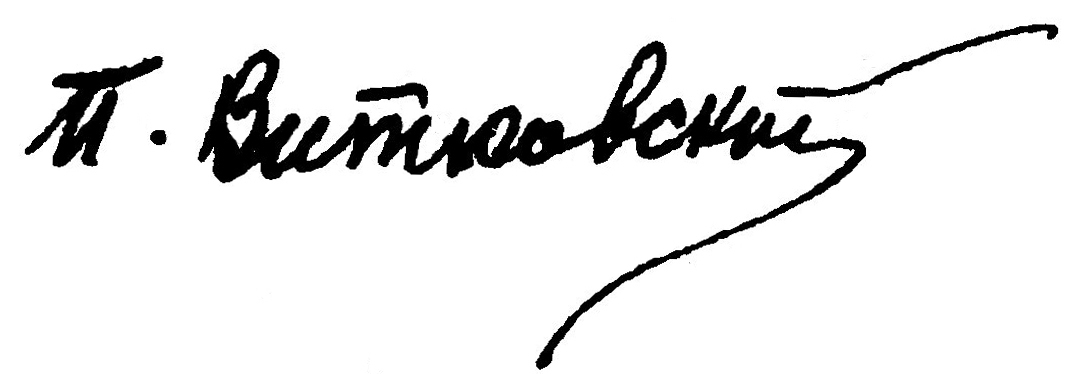
Signature of: piotr witkowski